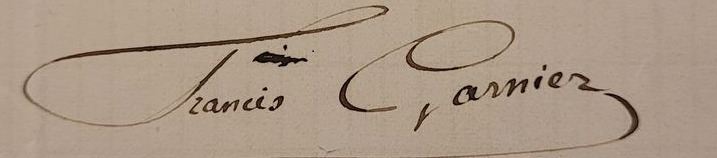
Signature of: francis garnier